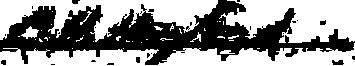
Signature of: cornelius h hanford